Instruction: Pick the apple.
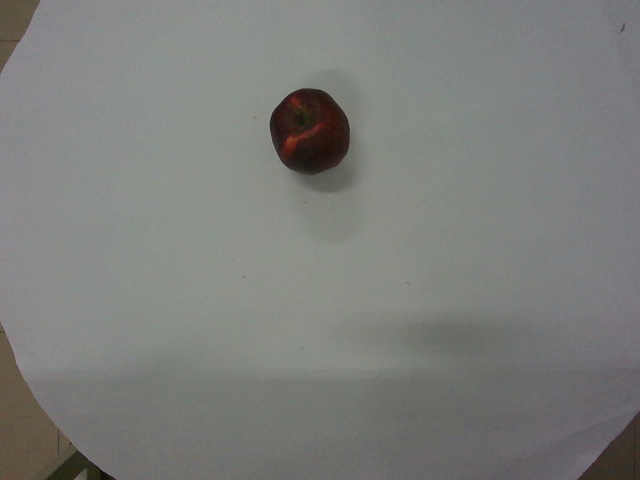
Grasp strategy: vertical